Question: How does the patient history play a role?
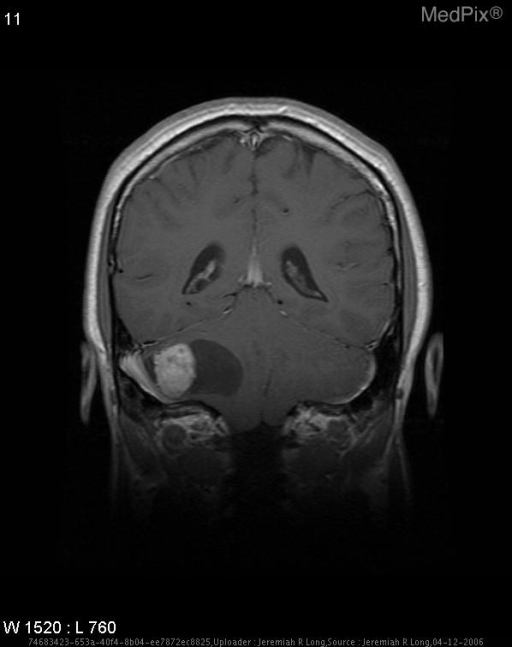
Answer: The patient's history of 26 year-old male with a history of a right posterior fossa mass. is key in understanding the case.